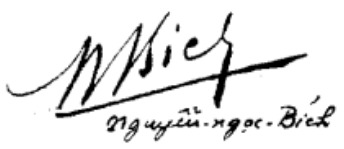
Signature of: nguyen ngoc bich